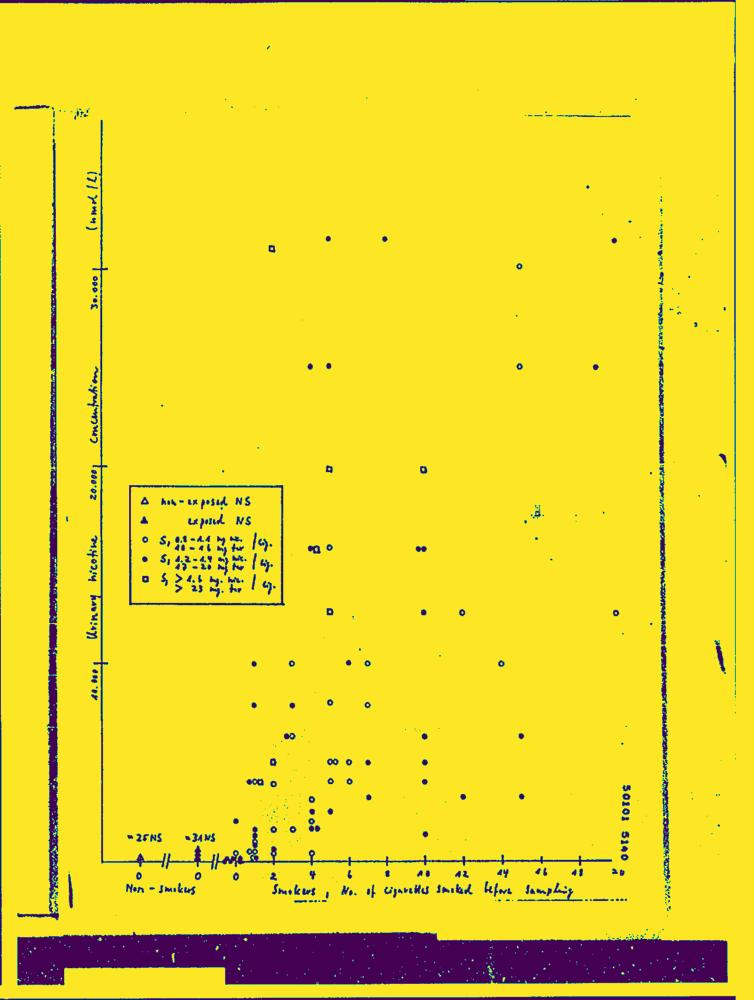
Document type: Hand-Written